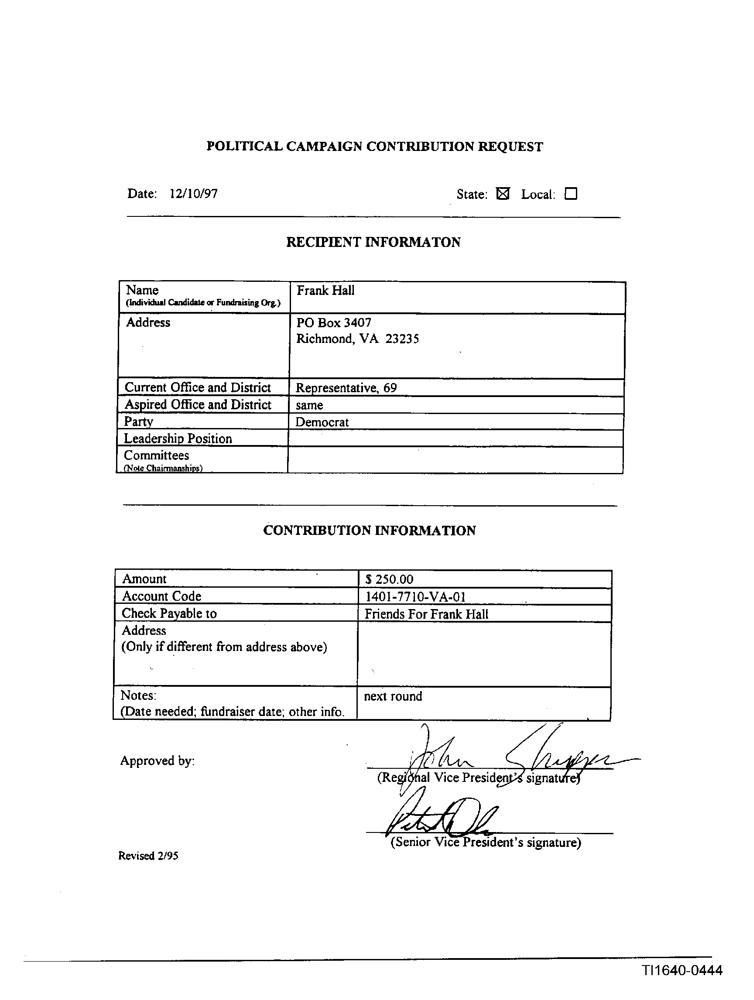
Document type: Invoice